Question: Explain the disease:
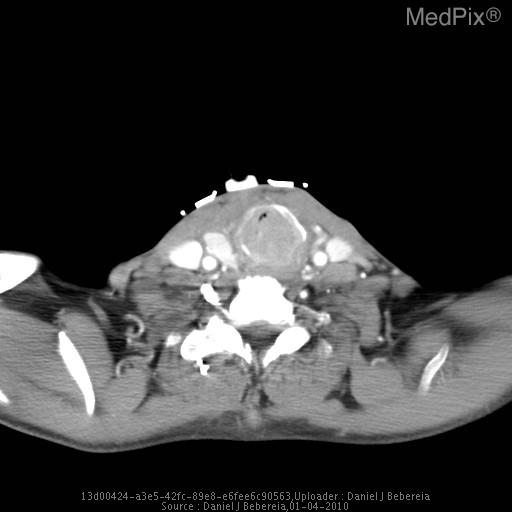
Answer: The disease is discussed as: Lesion/Condition Name: Laryngeal papillomatosis secondary to HPV infection with malignant degeneration to Papillary Squamous Cell Carcinoma

Cell  of  Origin: Respiratory squamous epithelium

Associations/Predisposing  Factors: HPV infection, male gender, age greater than 60 years, alcohol and/or tobacco usage

Common  Locations: glottic and subglottic airway icluding the vocal cords themselves, may extend into trachea and mainstem bronchi

Histology:
Exophytic and papillary squamous cell carcinomas (SCCs) are uncommon variants of SCC.  It is marked by atypical epithelium, often with loss of orientation, loss of polarity, increased nuclear to cytoplasmic ratio, dyskeratosis, paradoxical keratinization, and increased number of mitotic figures, including atypical forms.  This may be associated with inflammatory infiltrate and/or focal desmoplastic stroma.  Invasion into the stroma is common, and may be associated with paradoxical keratinization.  By convention, papillary and exophytic squamous cell carcinomas are by
definition invasive lesions.

Radiology:  Laryngeal papillomas are usually benign and non-invasive unless they undergo malignant degeneration which is uncommon.  They occur moost often in children, and are usually multiple.  Involvement of the trachea and bronchial tree is common.  Etiology is thought to be viral seconary to HPV.  When they occur in adults, the lesions are more likley to be singular.  Lesions are exophytic, and diagnosis is usually made via bronchoscopy.  CT or MR imaging may however be used to evaluate extent of disease.  Pulmonary involvement is generally evaluated by Chest plain film, which appears as small cavitating nodules.

Glottic Narrowing DDx:
-Congenital: laryngeal atresia, stenosis, webs
-Neoplastic: papilloma, squamous cell carcinoma, hemangiomas, lipomas, chondromas
-Neurogenic: vocal cord paralysis
-Traumatic: Foreign body, hematoma, vocal cord nodules (reactive)

Prognosis  and  Treatment:  Treatment generally consists of surgery
(excisional biopsy, vocal cord stripping, and/or laryngectomy), often in conjunction with radiation therapy.  Although recurrences do occur, prognosis for exophytic and papillary squamous cell carcinoma tend to have better prognosis than traditional SCC.  5-year survival rates for T1 lesions are 88% for exophytic type, and 100% for papillary type.  Whether the tumor is glottic vs. subglottic, transglottic, or supraglottic has no effect on mortality in contrast to traditional SCC in which glottic tumors pend a better prognosis.